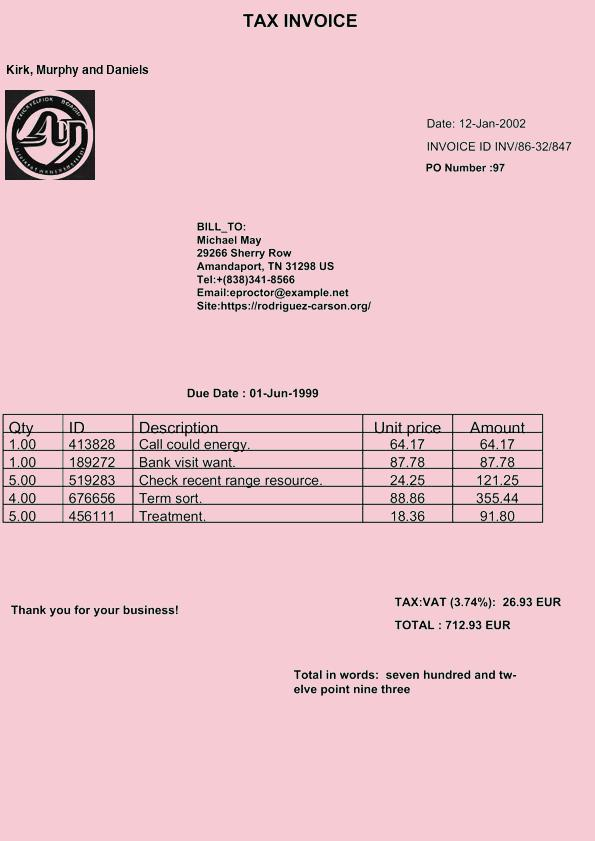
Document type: Invoice